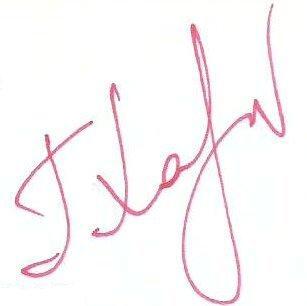
Signature of: gennady khazanov